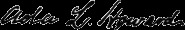
Signature of: ada howard